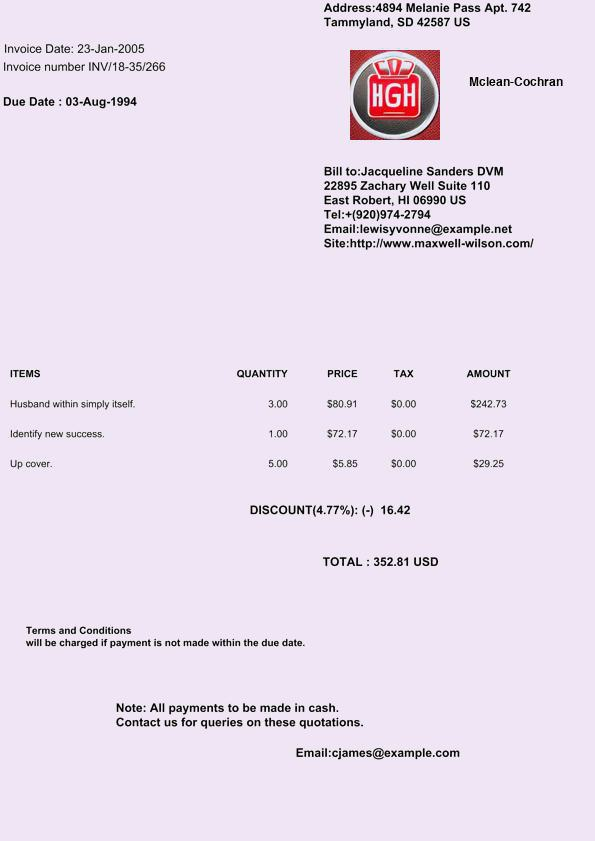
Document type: Invoice